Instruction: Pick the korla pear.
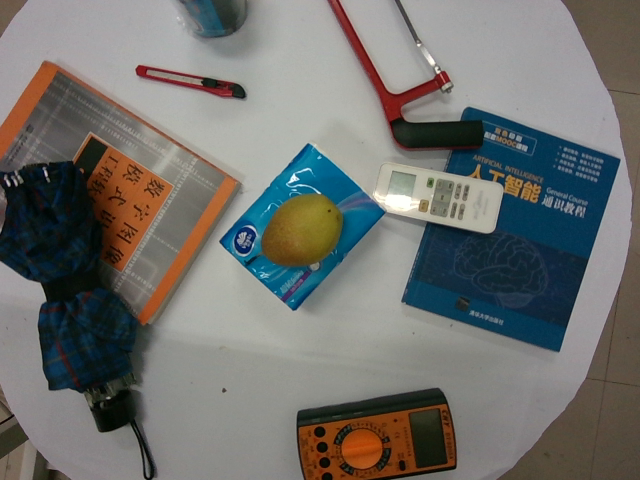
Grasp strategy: vertical